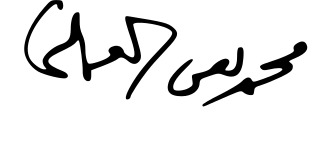
Signature of: muhammad taqi usmani